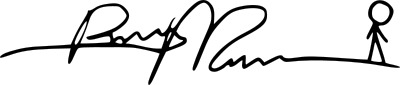
Signature of: randall munroe